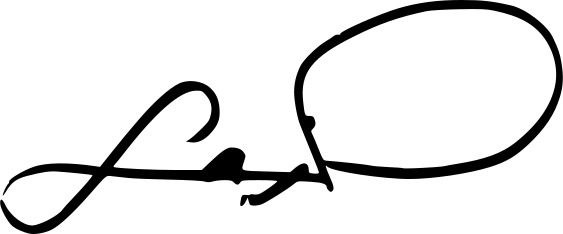
Signature of: lito lapid